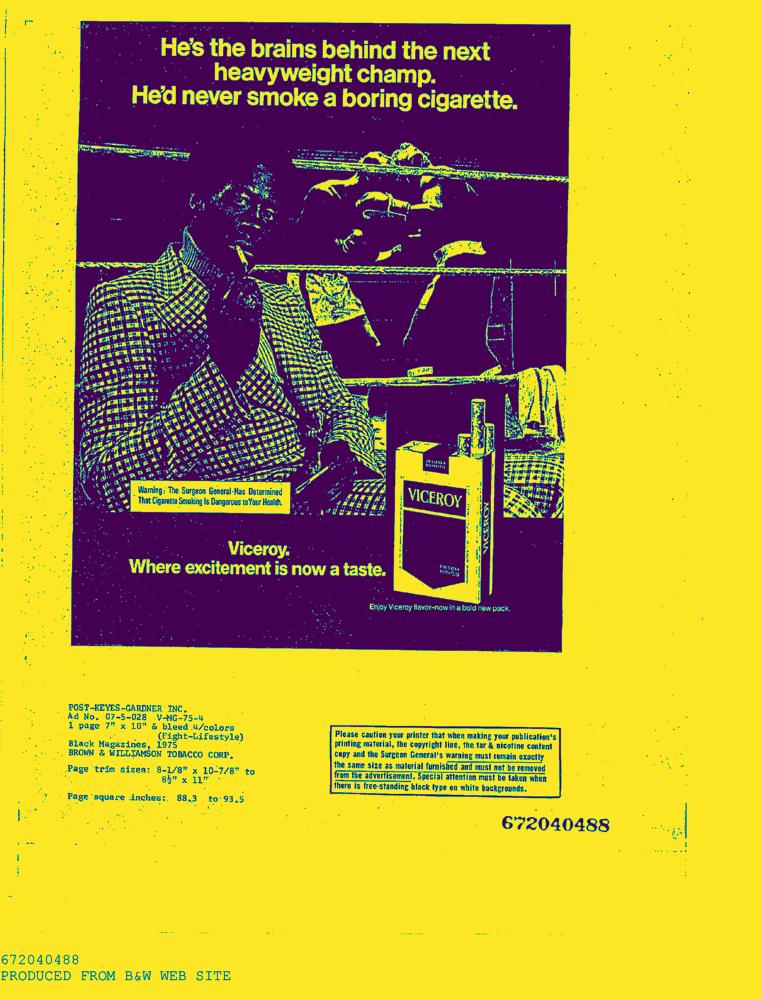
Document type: AD